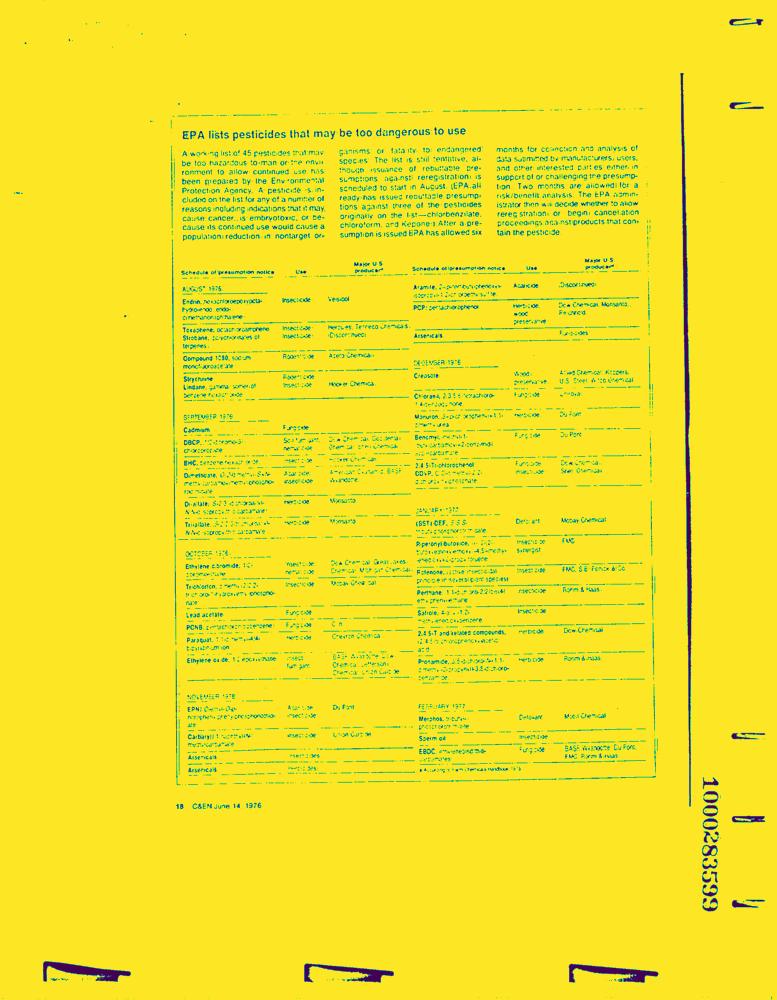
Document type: News-Article